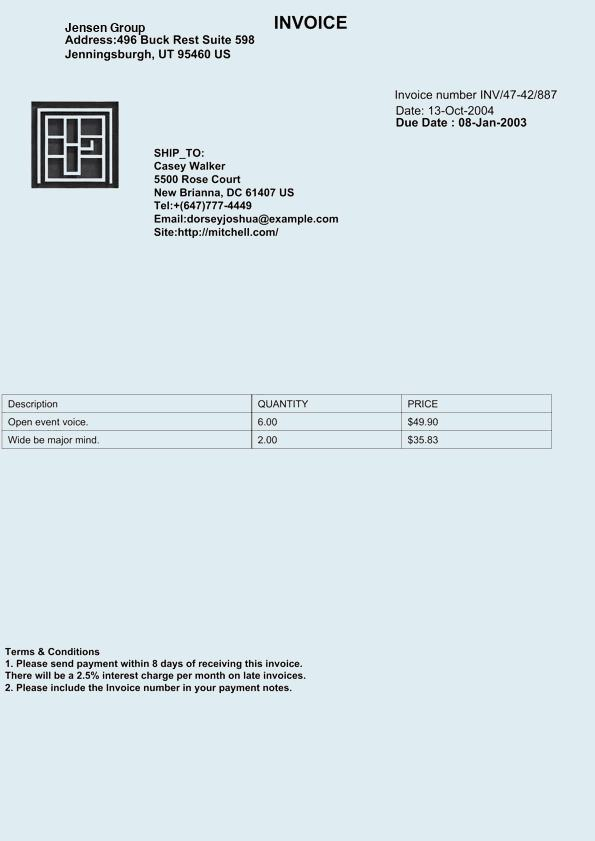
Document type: Invoice